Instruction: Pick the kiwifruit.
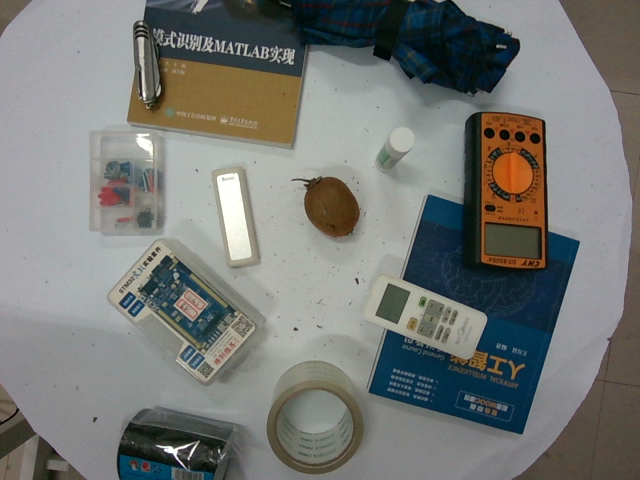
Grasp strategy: vertical